Question: What jurisdiction, city, or county is the document associated with?
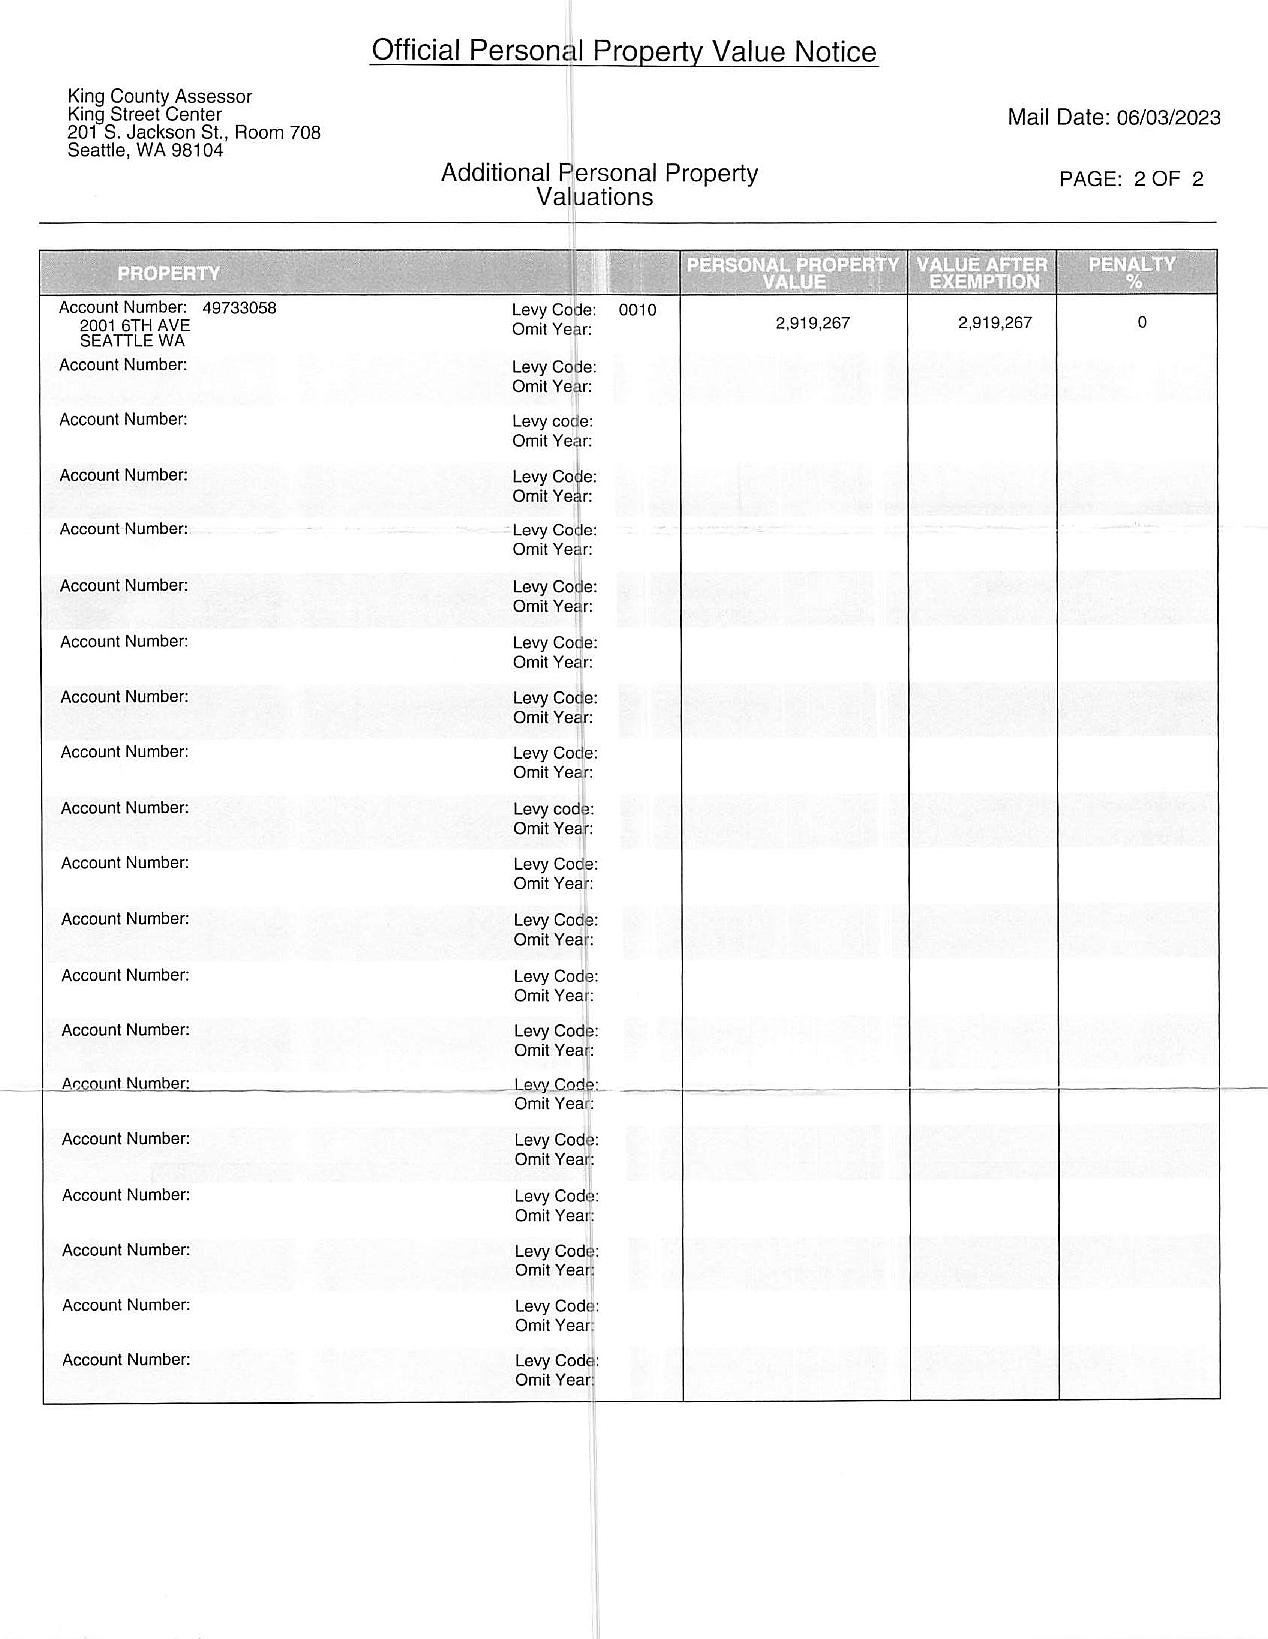
Answer: "King County"